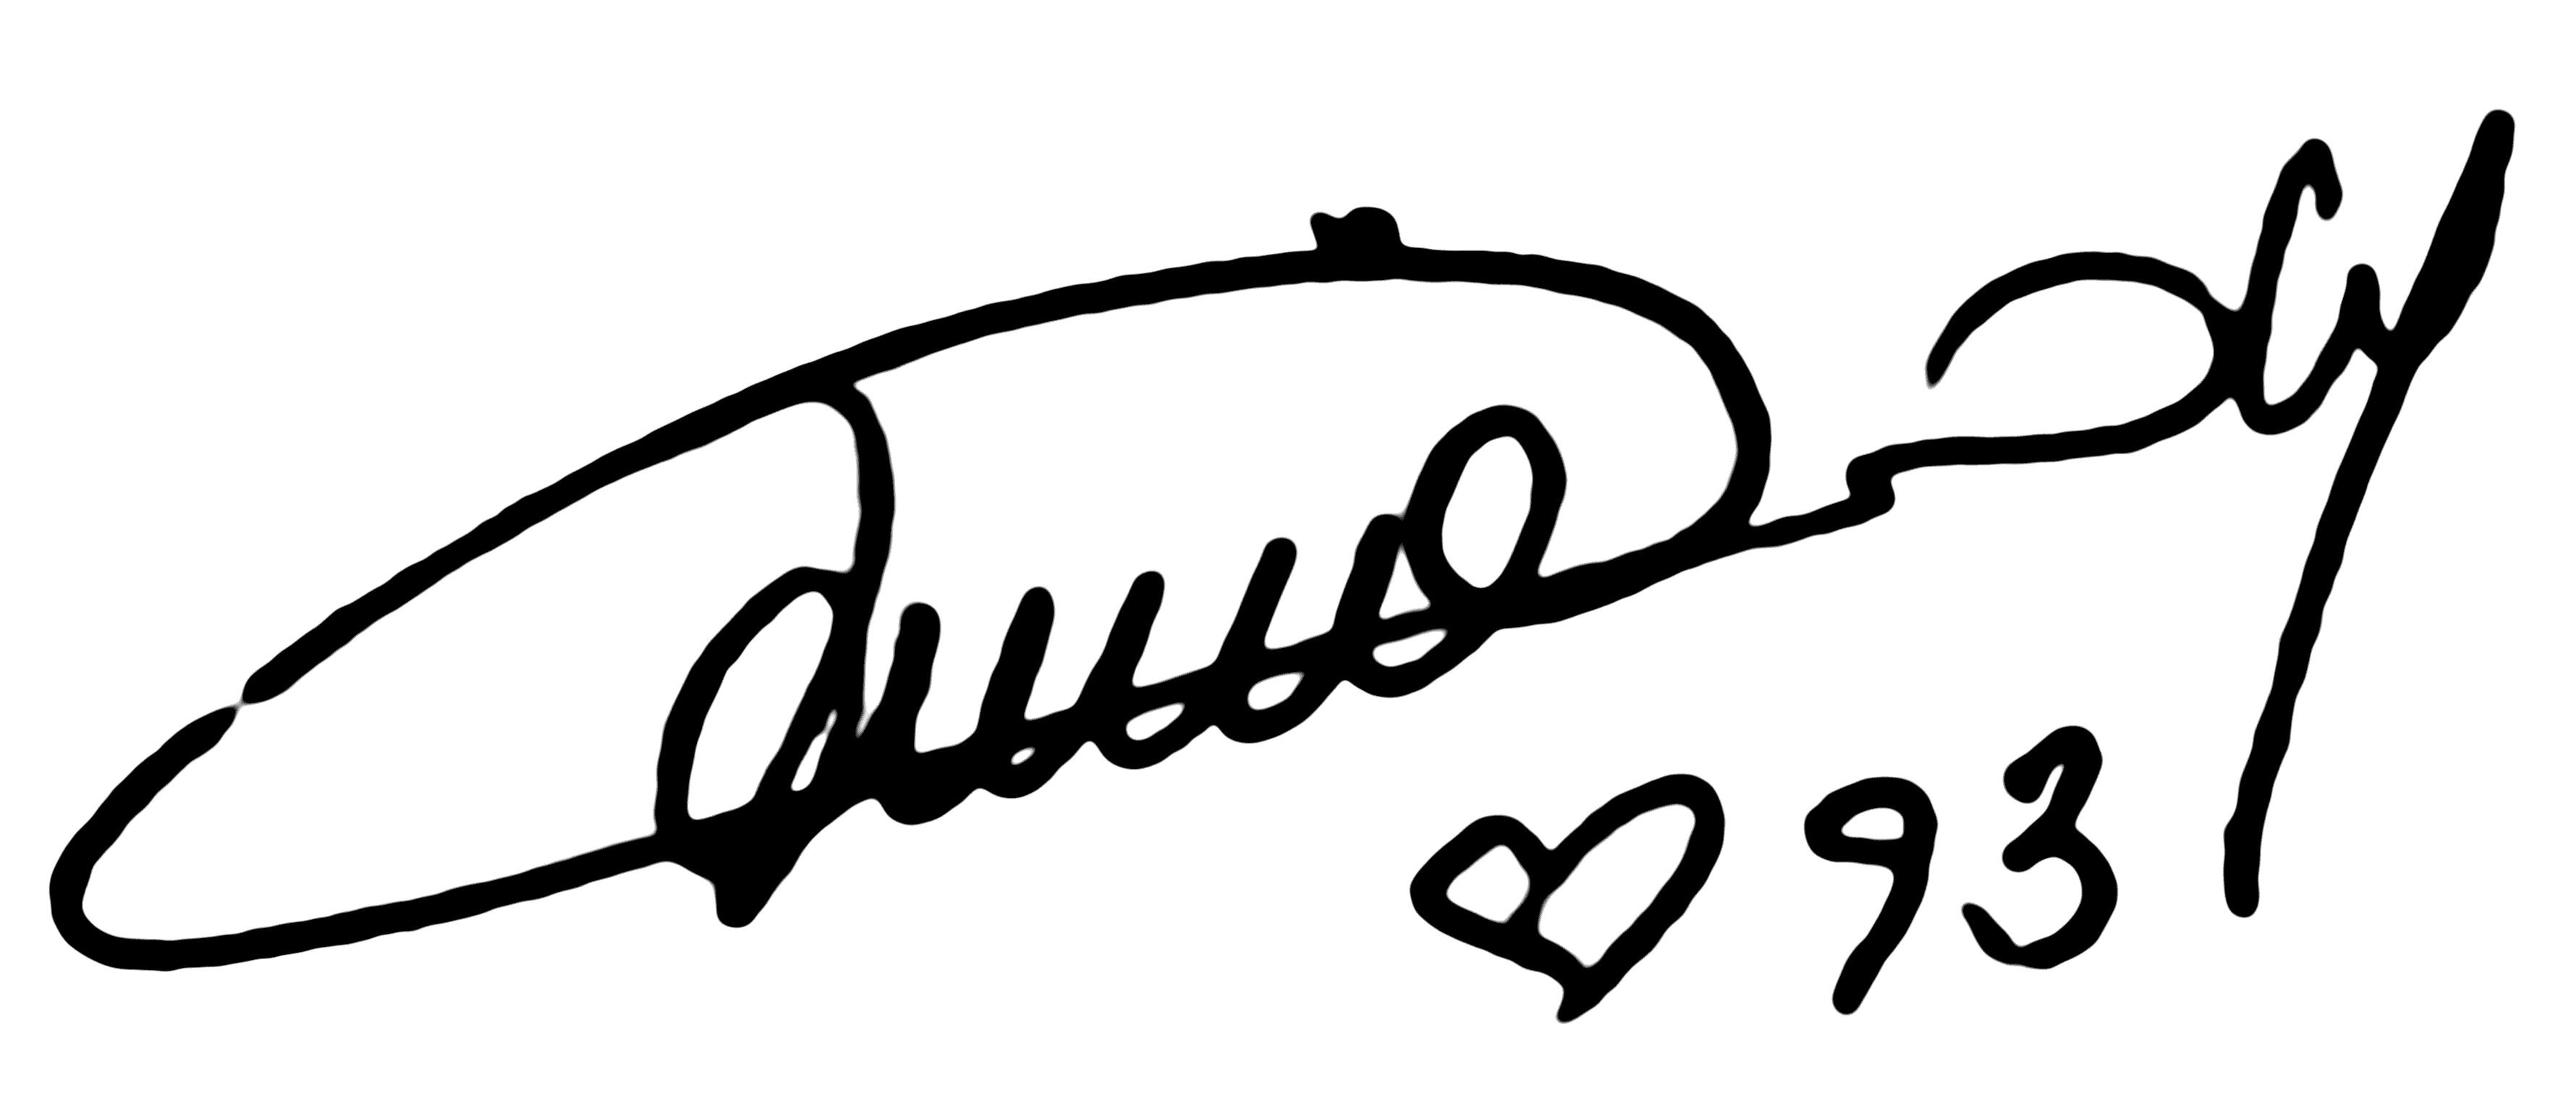
Signature of: annie cordy